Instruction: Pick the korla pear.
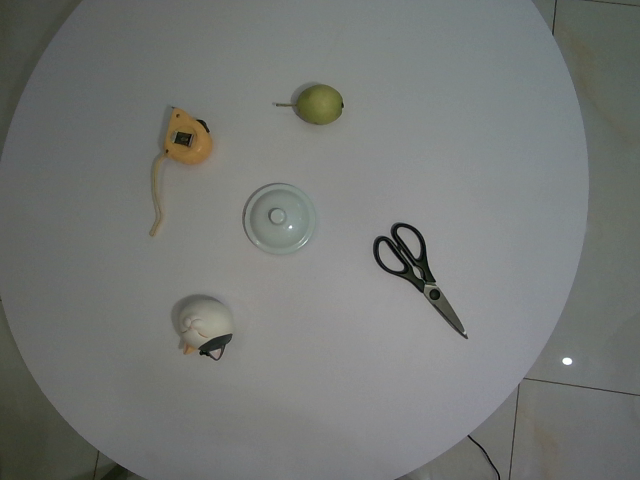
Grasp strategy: vertical